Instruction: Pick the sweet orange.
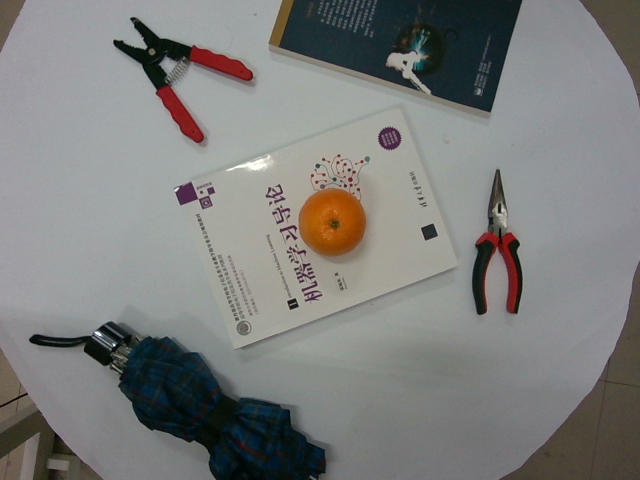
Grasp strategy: vertical